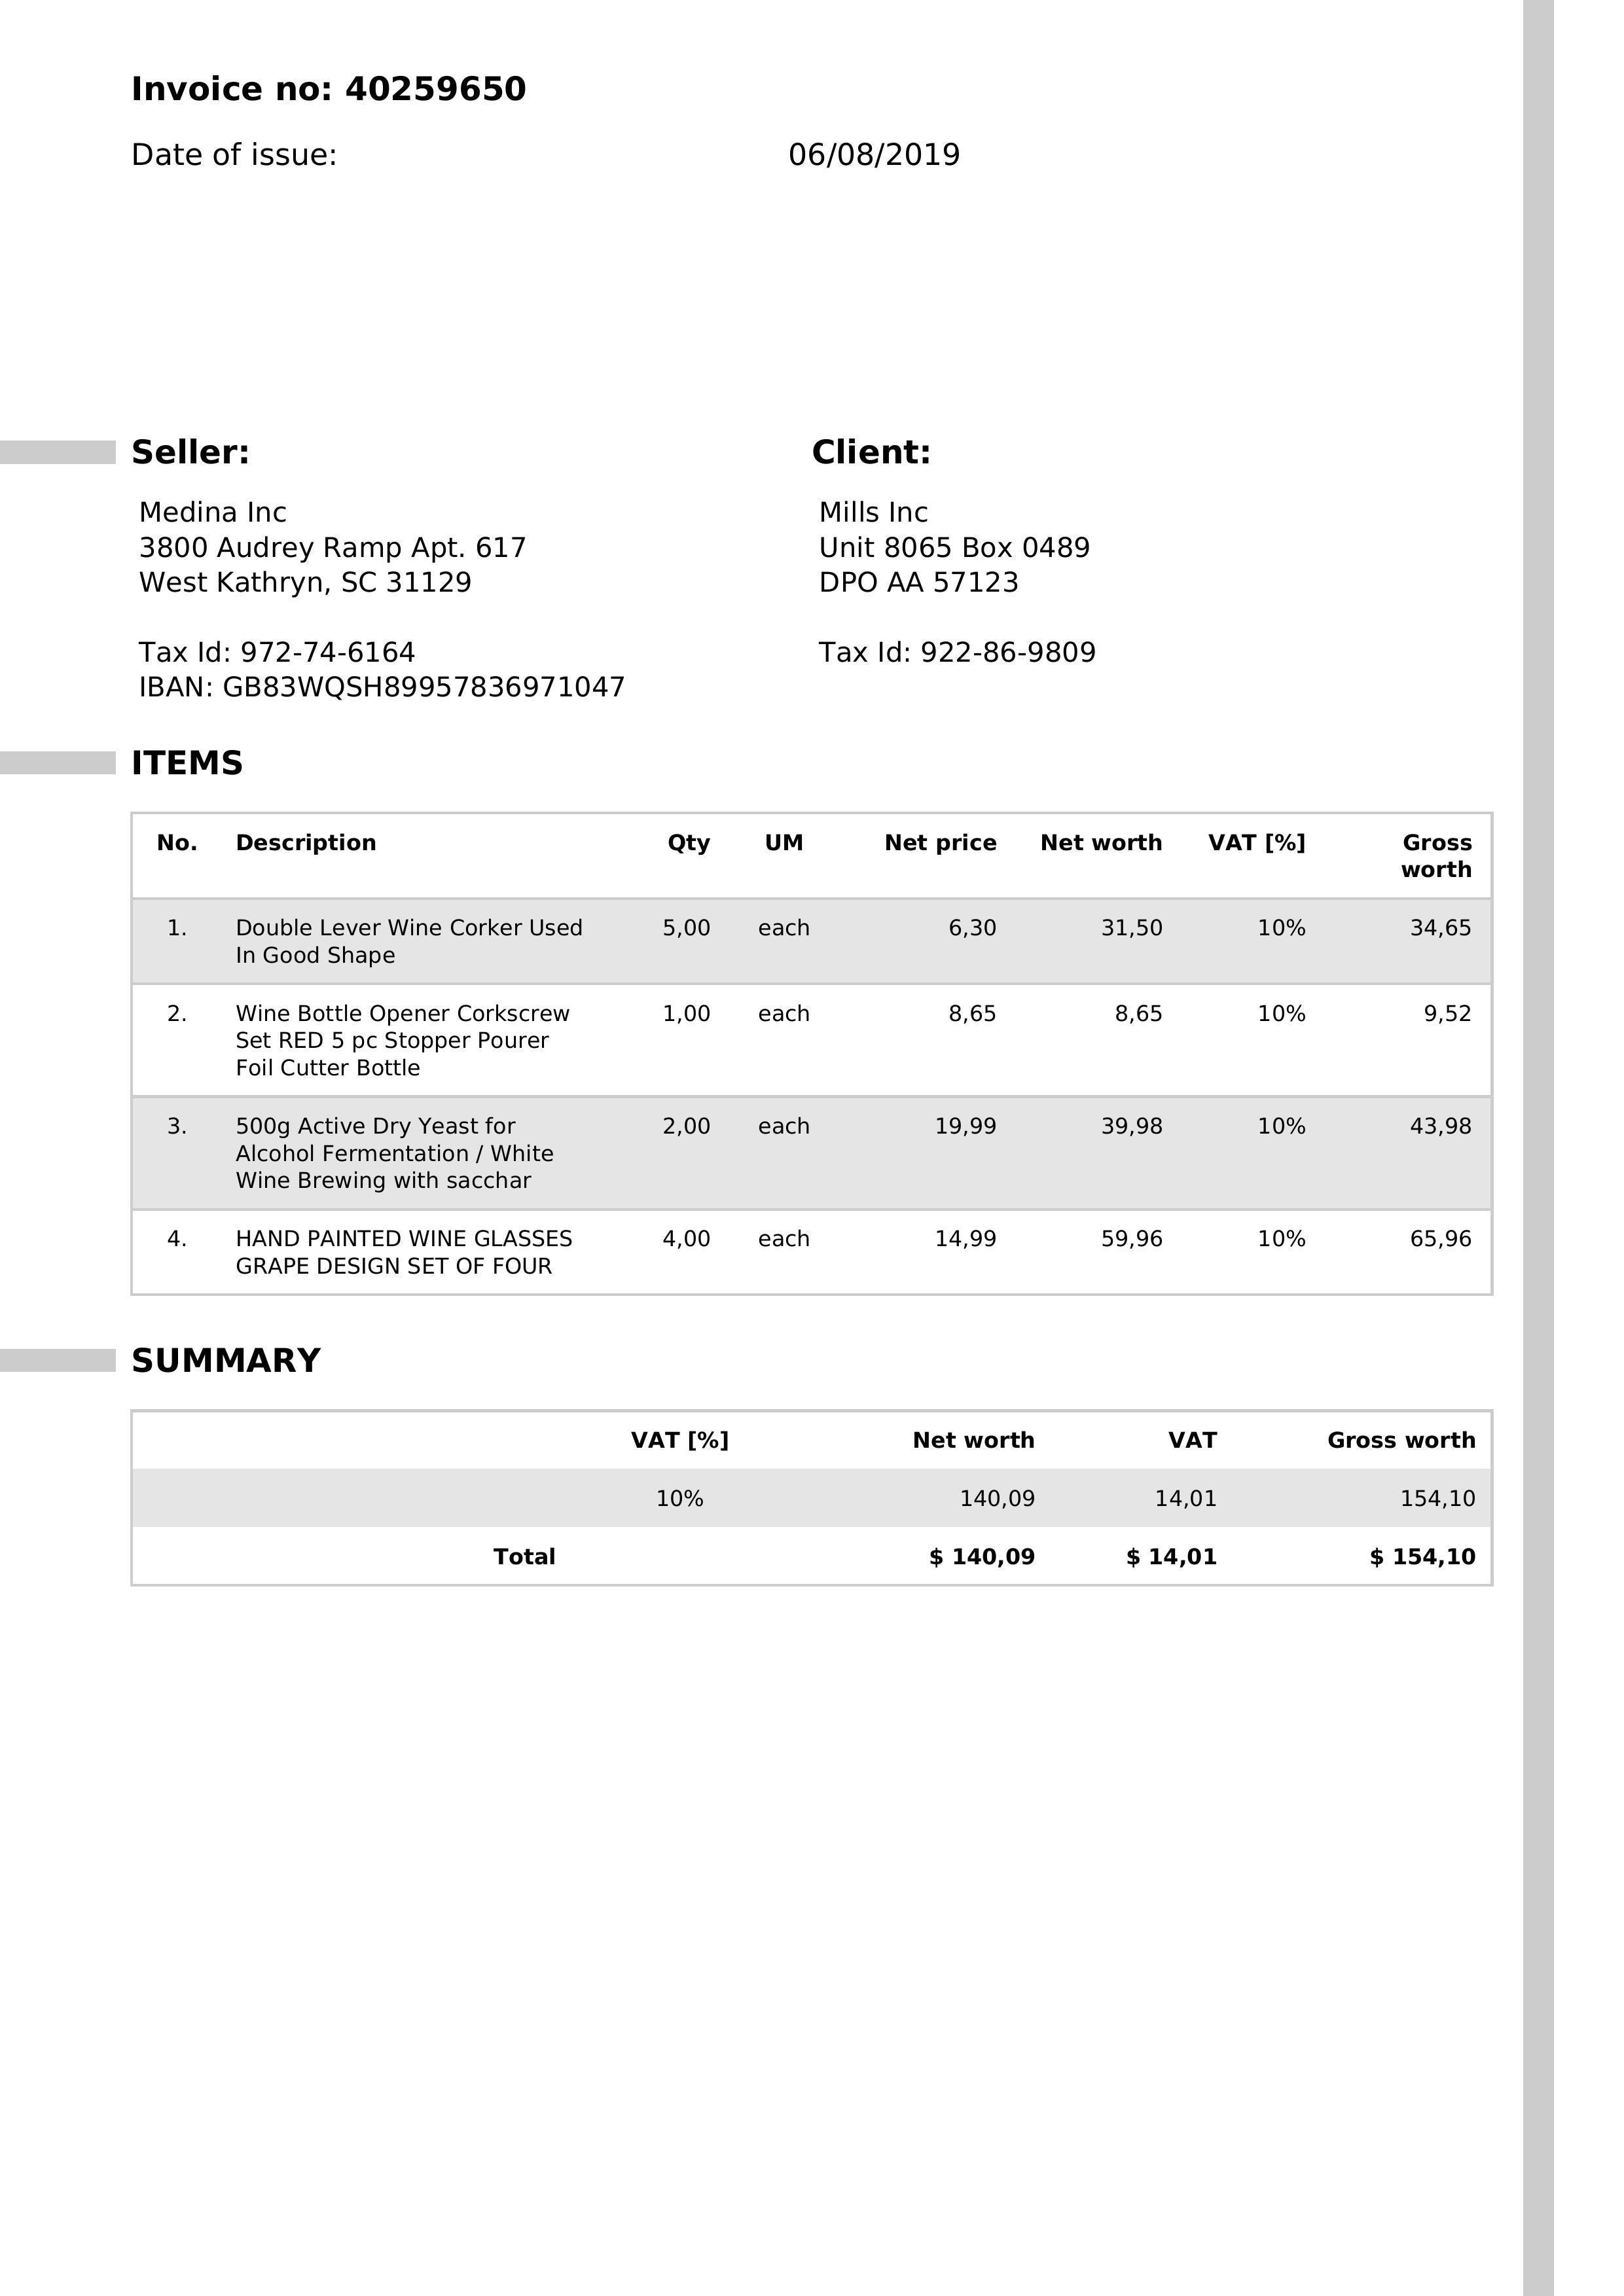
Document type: Invoice